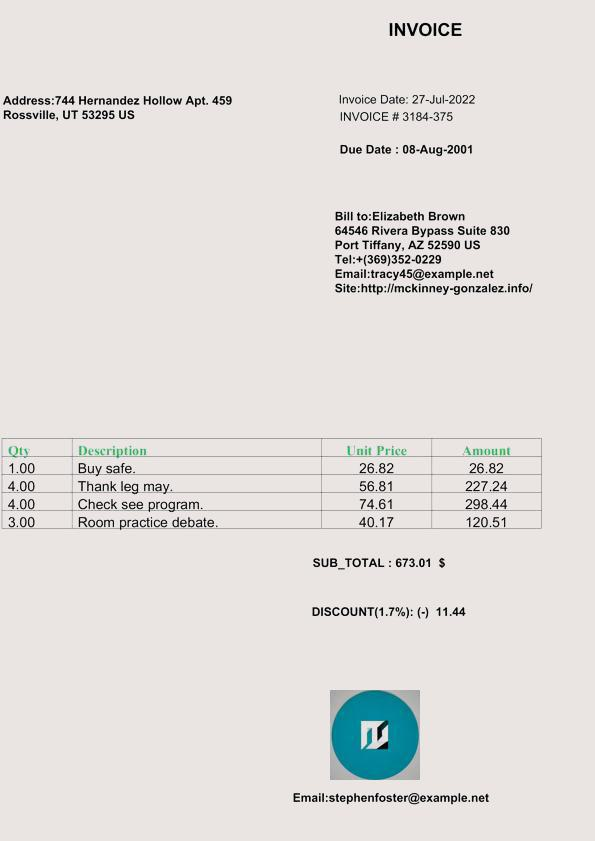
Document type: Invoice